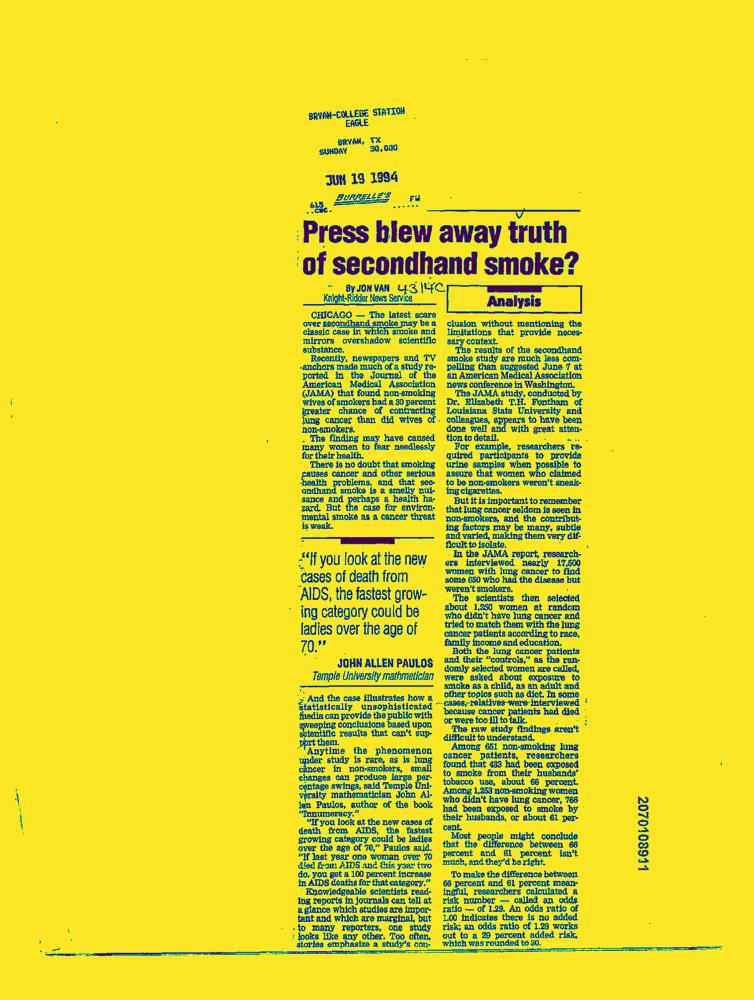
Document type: News-Article